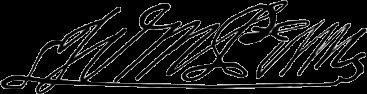
Signature of: william penn